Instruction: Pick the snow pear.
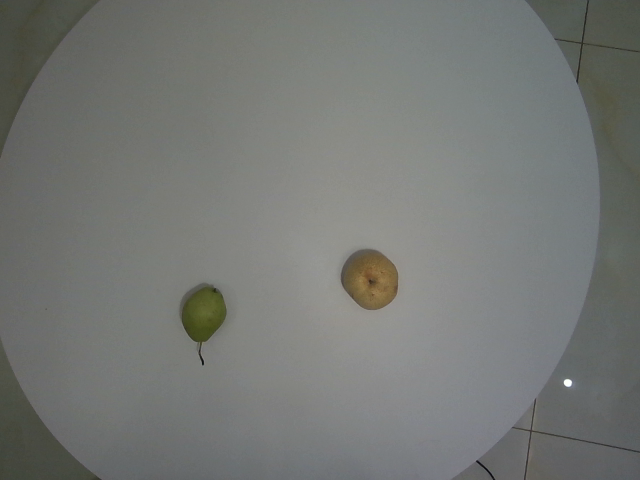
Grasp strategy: vertical